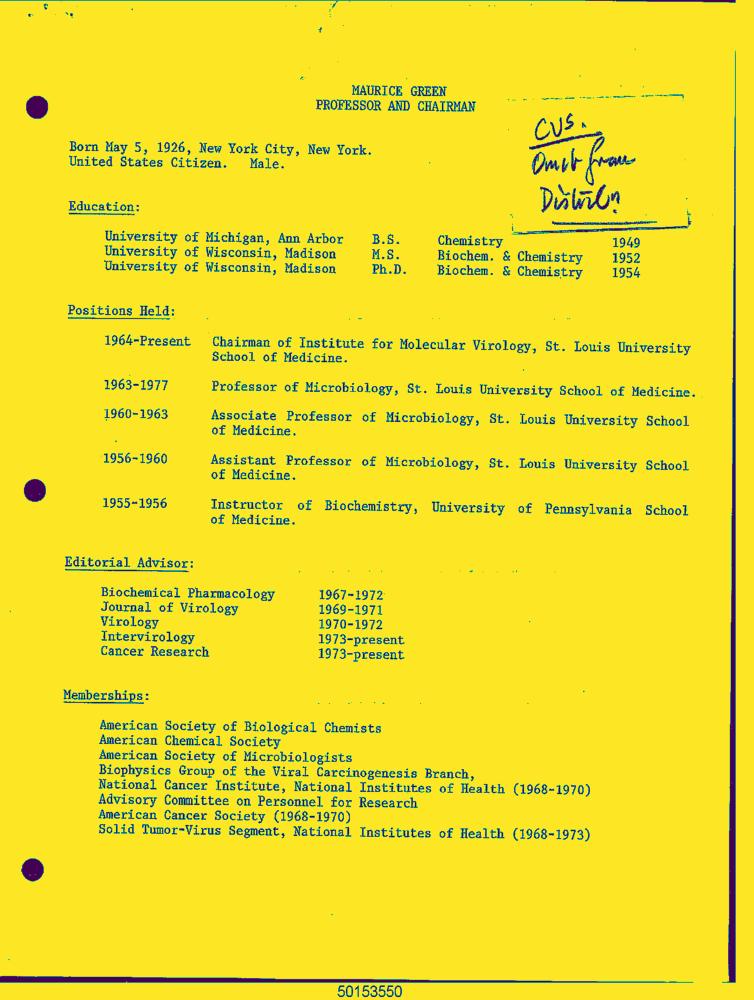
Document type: Resume-Doc